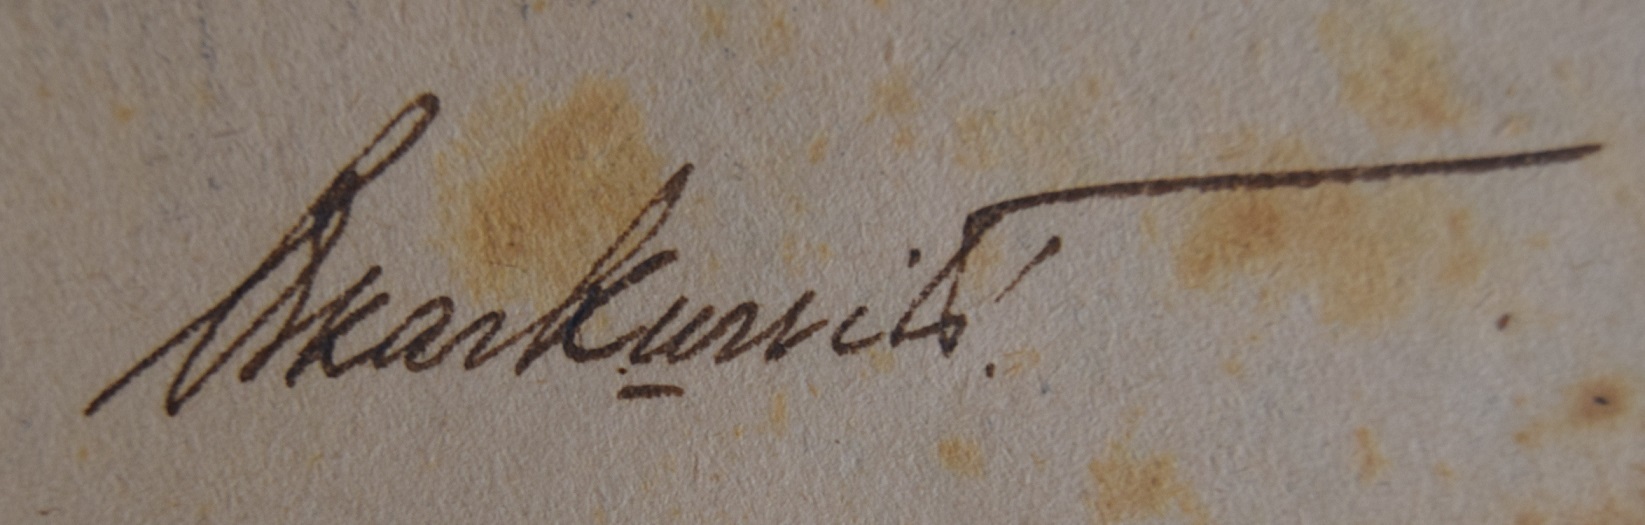
Signature of: oskar kurvits